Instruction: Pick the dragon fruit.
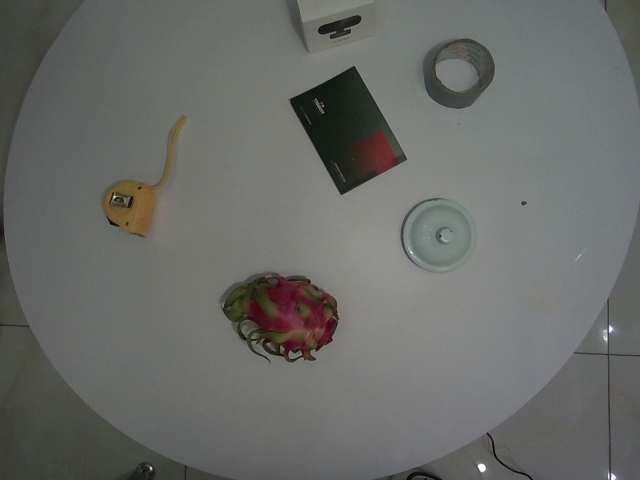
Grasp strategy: vertical